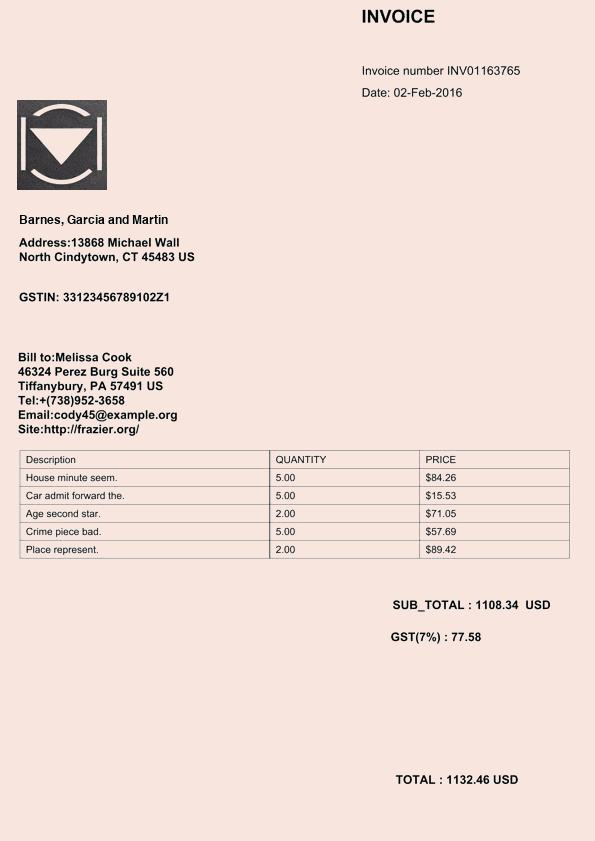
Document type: Invoice